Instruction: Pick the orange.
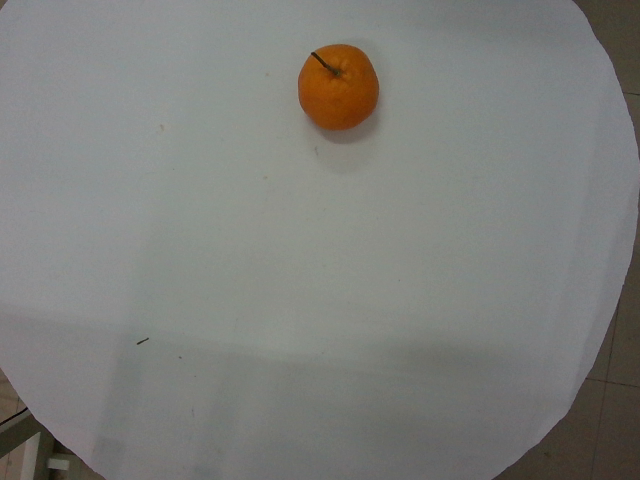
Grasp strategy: vertical